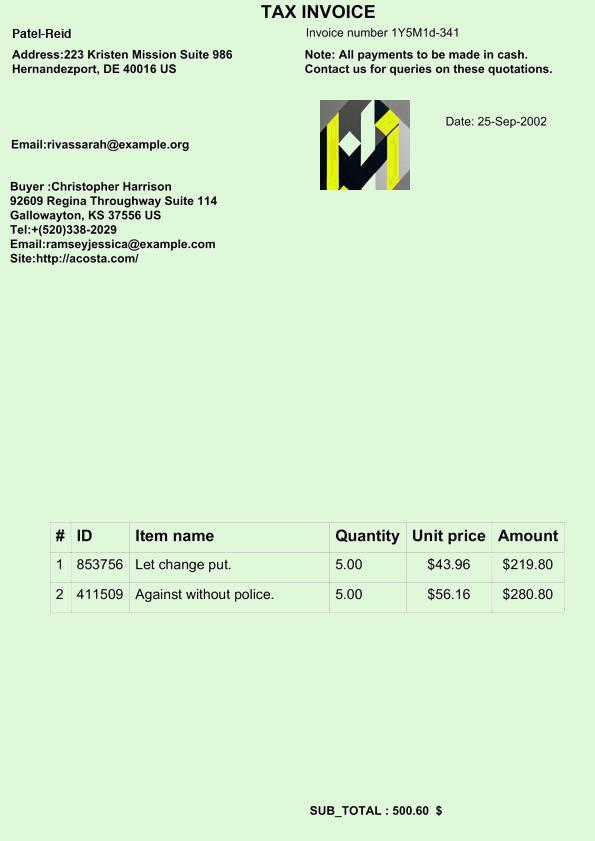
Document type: Invoice